Question: What jurisdiction, city, or county is the document associated with?
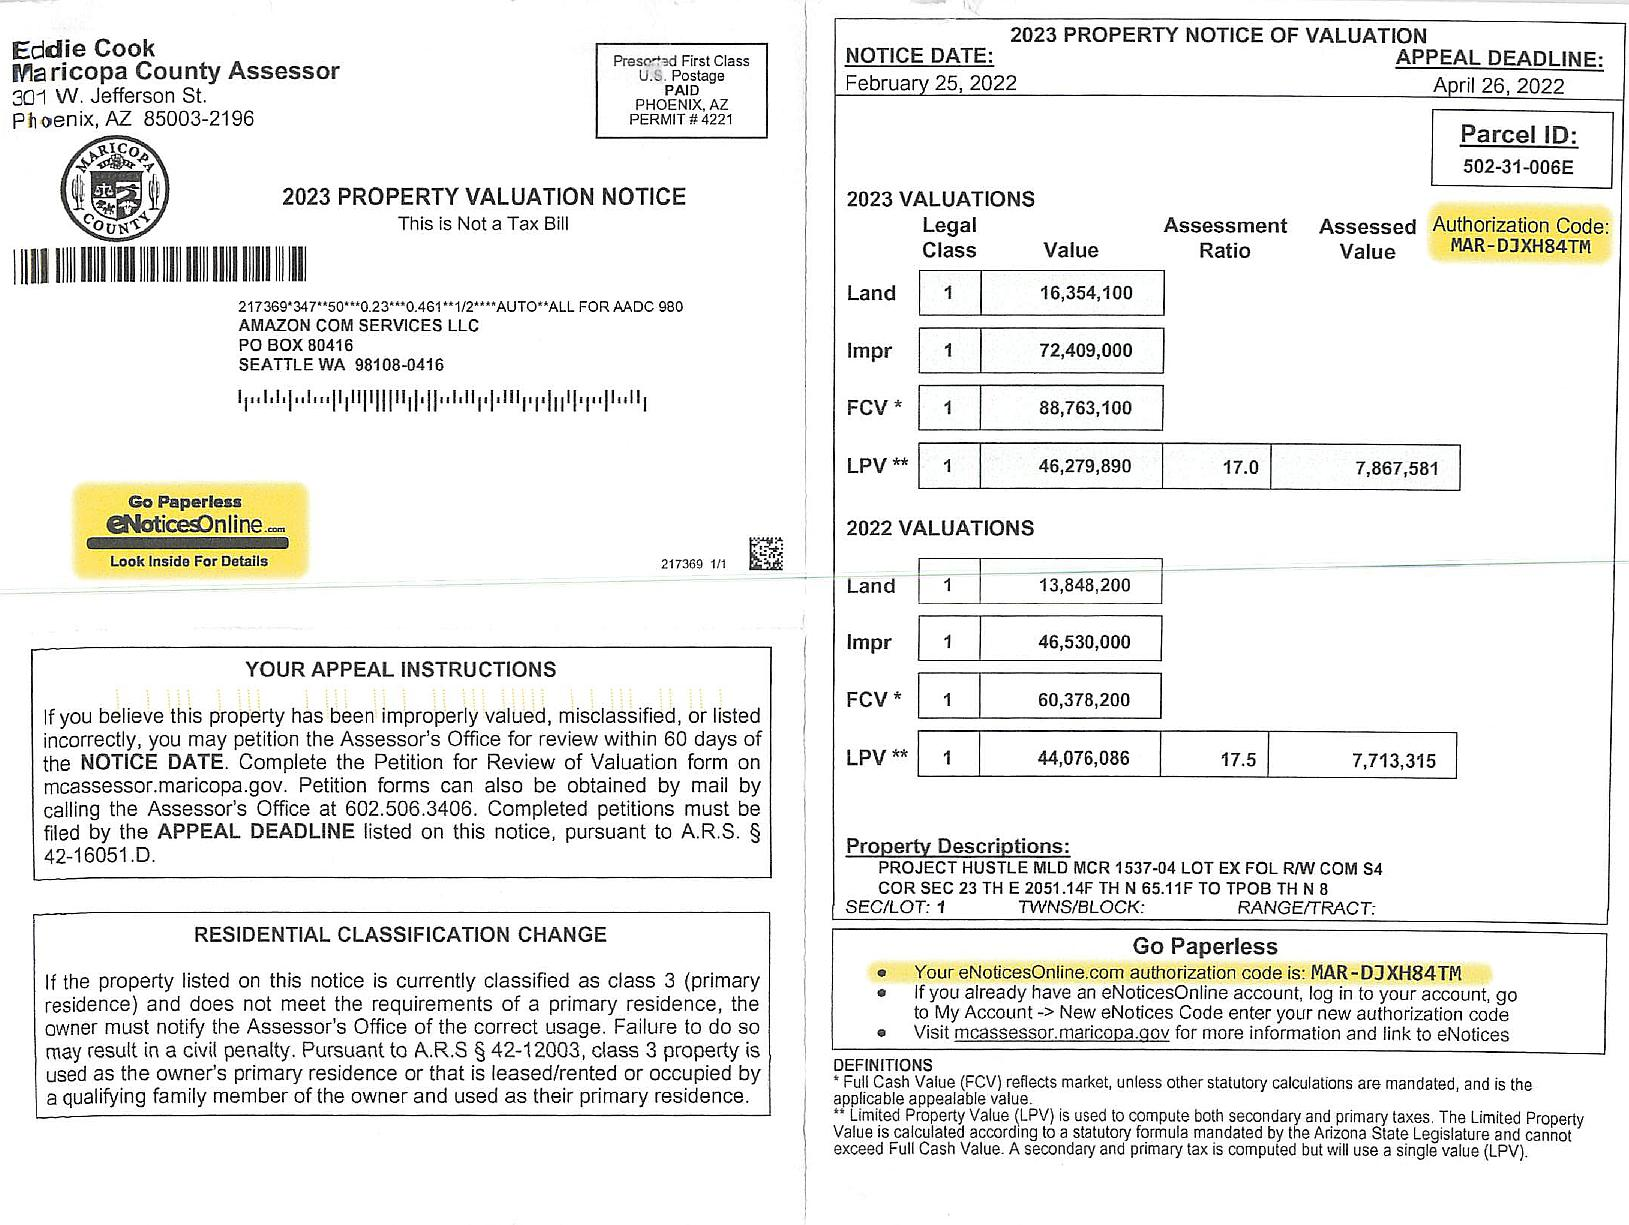
Answer: "Maricopa County"